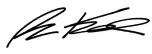
Signature of: brian p kavanagh